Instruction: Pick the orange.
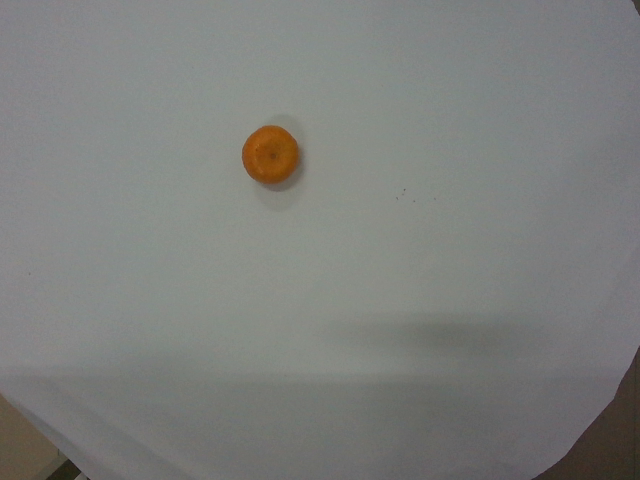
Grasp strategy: vertical